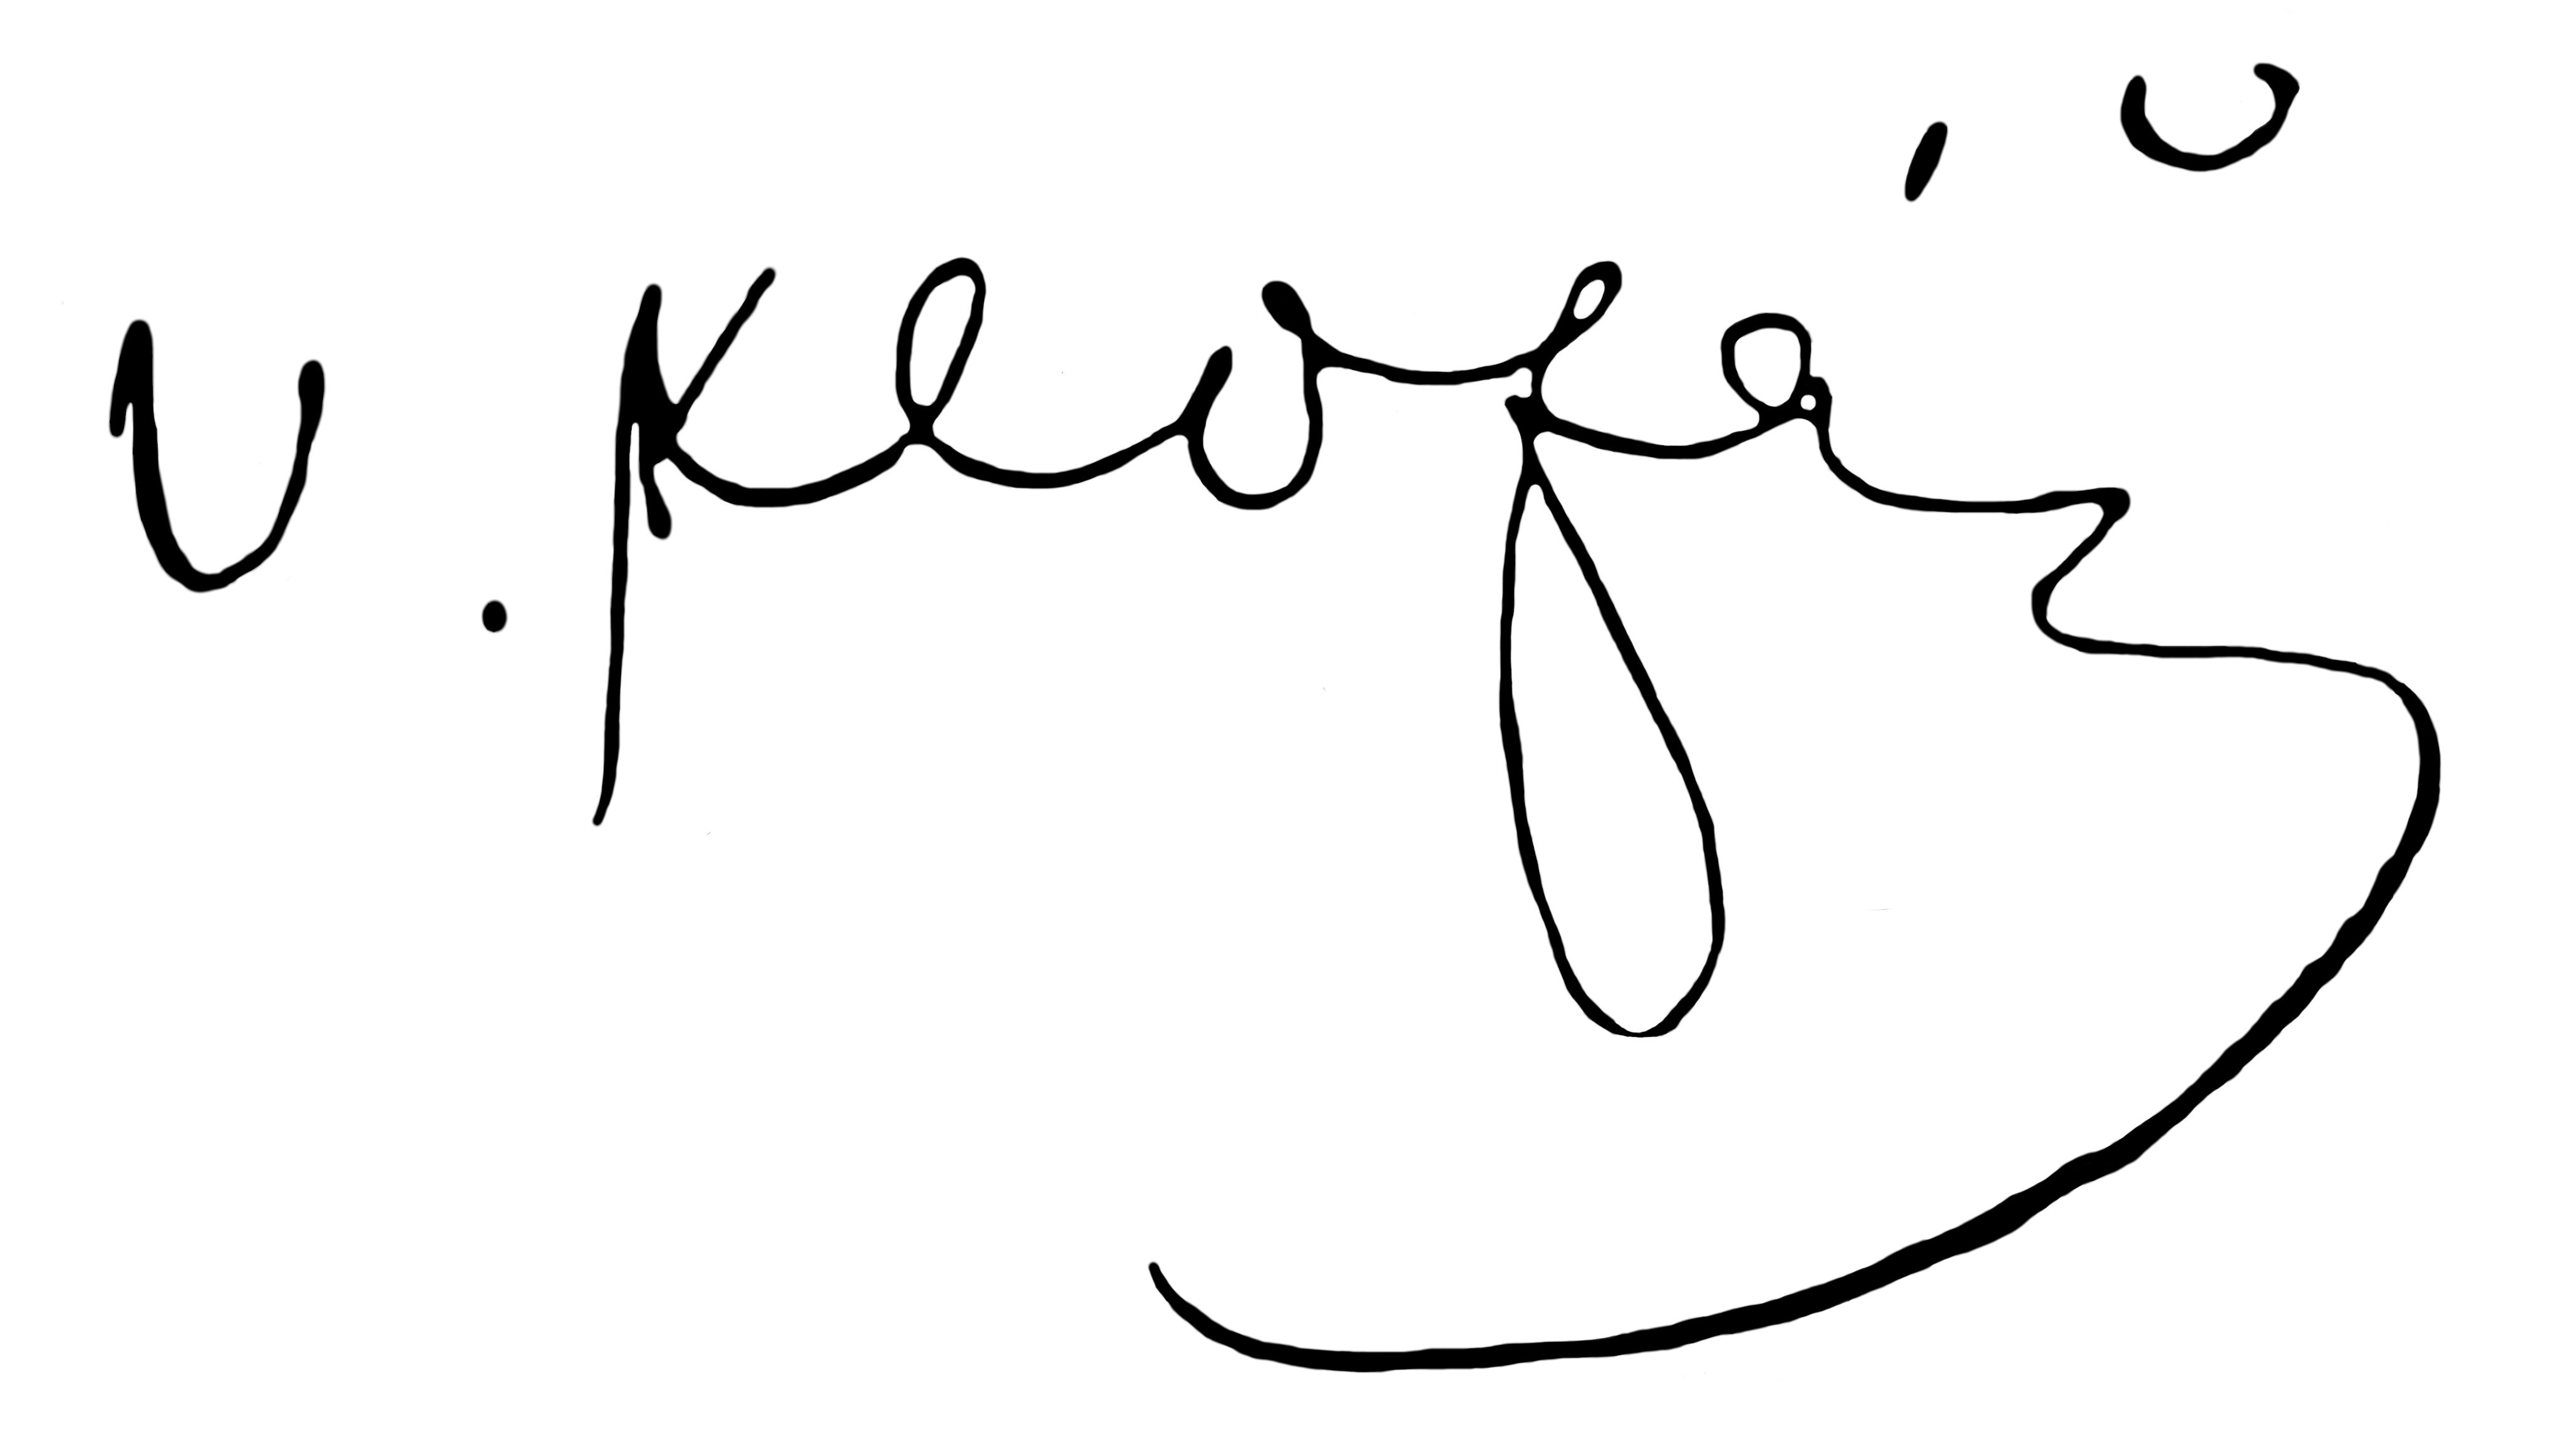
Signature of: václav klofáč